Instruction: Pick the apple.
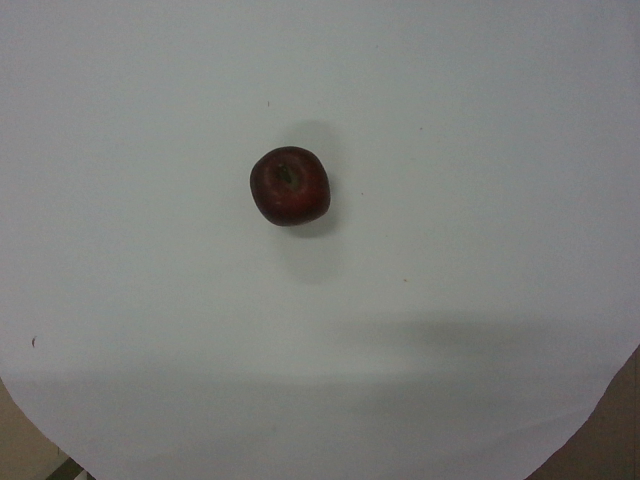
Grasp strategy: vertical